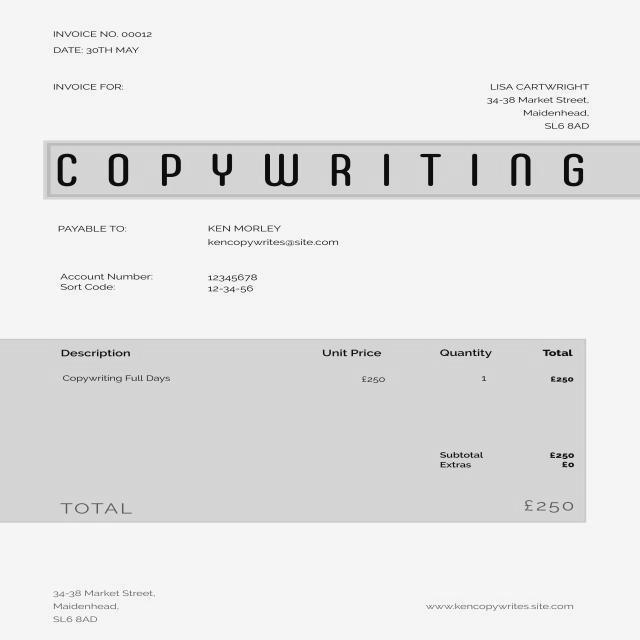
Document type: Invoice